Question: What is the potential diagnosis?
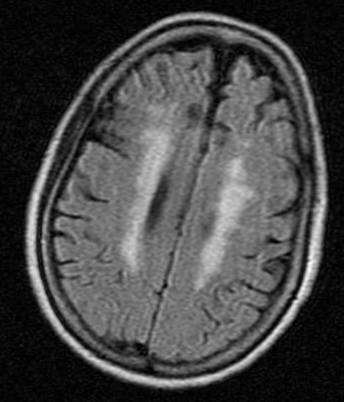
Answer: The possible diagnosis includes •  Chronic Ischemic Changes
•  Transient Ischemic Attack
•  Leukoaraiosis.